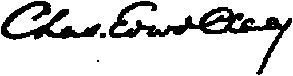
Signature of: charles e cheney